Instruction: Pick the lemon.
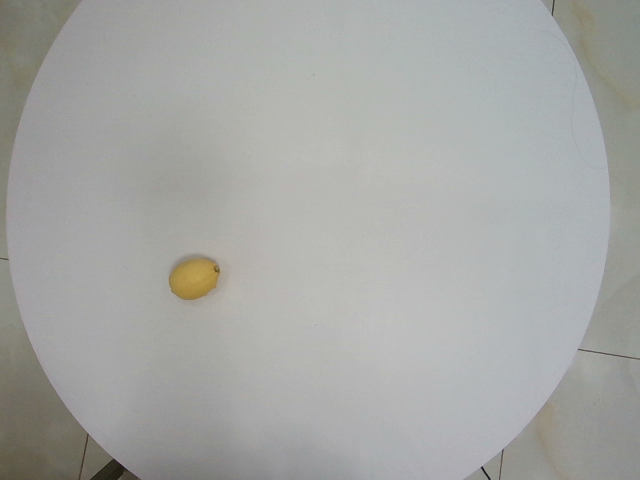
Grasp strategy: vertical